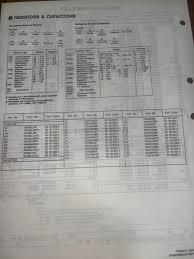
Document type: Invoice